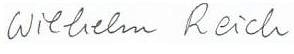
Signature of: wilhelm reich